Question: Talk about the condition:
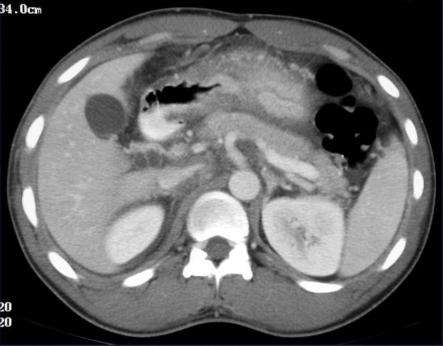
Answer: The disease is discussed as: Linitis plastica is most often caused by infiltration of the gastric wall by scirrhous gastric adenocarcinoma. This is a condition marked by thickening and fibrosis of the gastric wall with subsequent luminal narrowing, gastric wall rigidity, nondistensibility, and hypoperistalsis.  The most common site of gastric adenocarcinoma occurrence is the antral and pyloric regions (with variable spread proximally toward the gastric body).  The fundus is least often involved.

CT is the imaging study of choice to demonstrate tumor spread, either locally by direct extension or distant metastases to lymph nodes, liver, ovary, adrenals, kidneys, and/or peritoneum.  Other causes of linitis plastica are listed in the differential diagnosis section for this case, but certain etiologies will be briefly mentioned.

Non-hodgkin lymphoma commonly involves the stomach by submucosal spread but rarely results in a true linitis plastica pattern.  Gastric Hodgkin lymphoma is much less common but will more often result in linitis plastica.  Hematogenous metastatic disease, most often from breast cancer, is another cause of linitis plastica.  Rare benign causes of linitis plastica include Crohn?s disease, sarcoidosis, atyplical infection (e.g., syphilis and tuberculosis), eosinophilic gastritis, vasculitis, corrosive agents, gastric irradiation, amyloidosis, iron intoxication, and hepatic arterial infusion chemotherapy.

http://www.orpha.net/consor/cgi-bin/OC_Exp.php?Lng=GB&Expert=36273